Question: What might the diagnosis be?
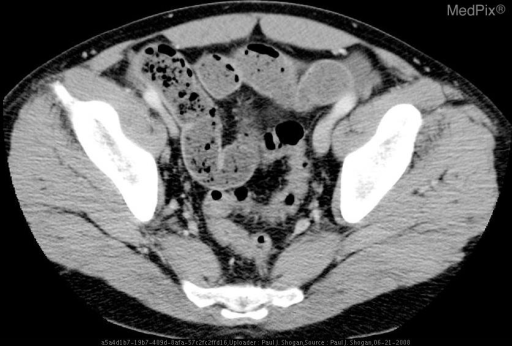
Answer: The possible diagnosis includes Adenocarcinoma (Hereditary Nonpolyposis Colon Cancer)
Lymphoma
Metastasis
Carcinoid Tumor
GIST
Diverticulitis
Crohn’s Disease
Typhlitis (Neutropenic Colitis)
Ischemic Necrosis of the Cecum (rare – patients with a history of cardiac failure and arrhythmia).

Reference:
Hoeffel et al.  RadioGraphics 2006;26:1373-1390..